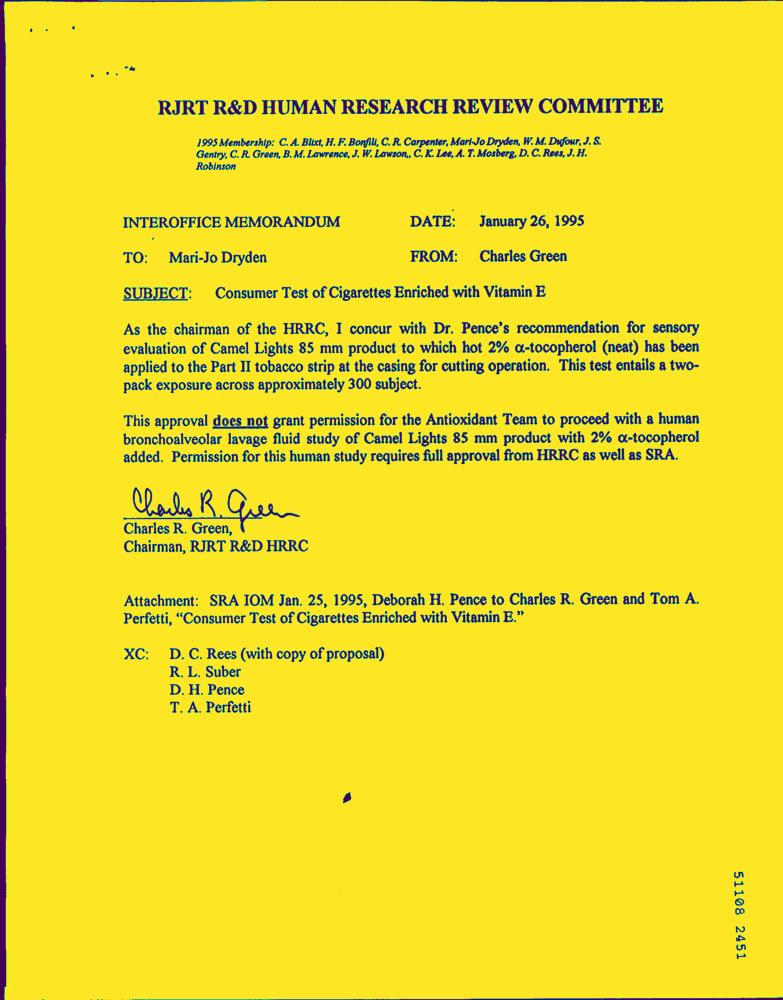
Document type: Letter-Doc